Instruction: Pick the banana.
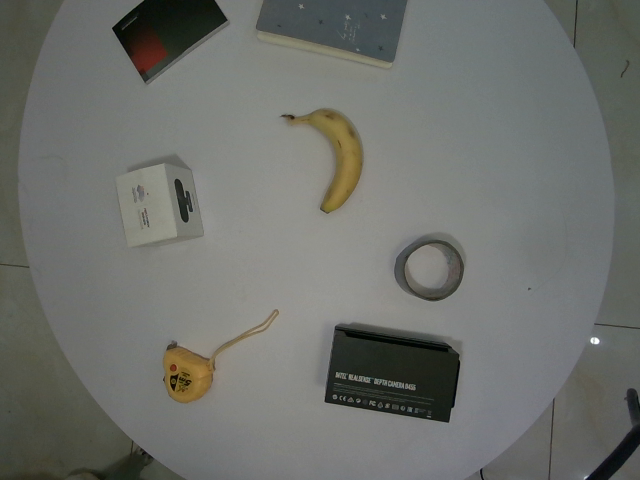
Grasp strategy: vertical